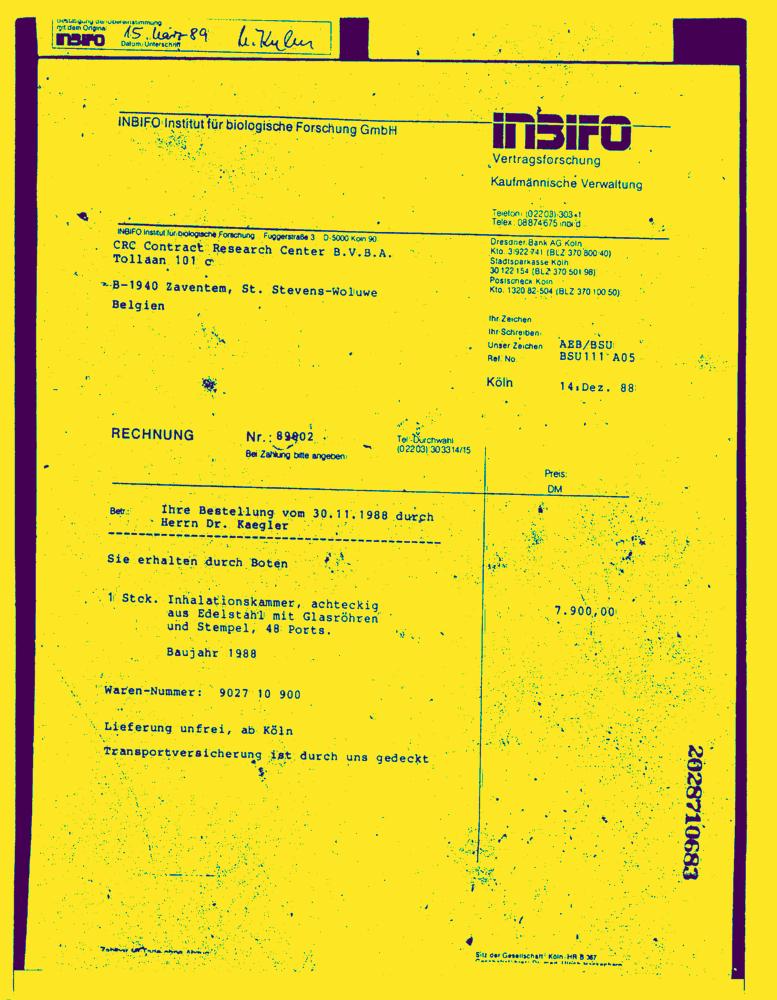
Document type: Invoice-Doc